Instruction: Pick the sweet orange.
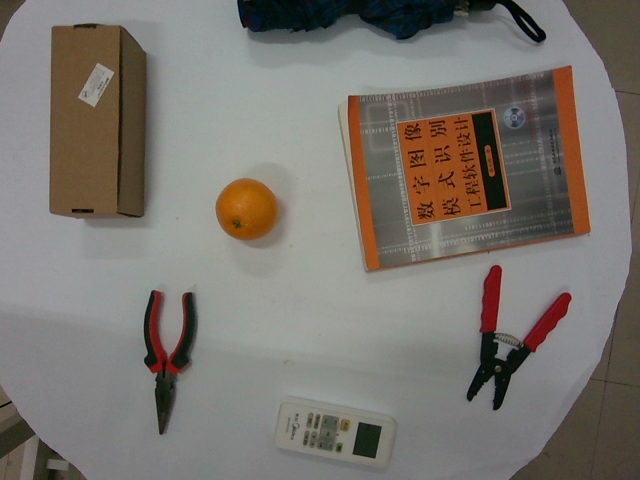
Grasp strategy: vertical